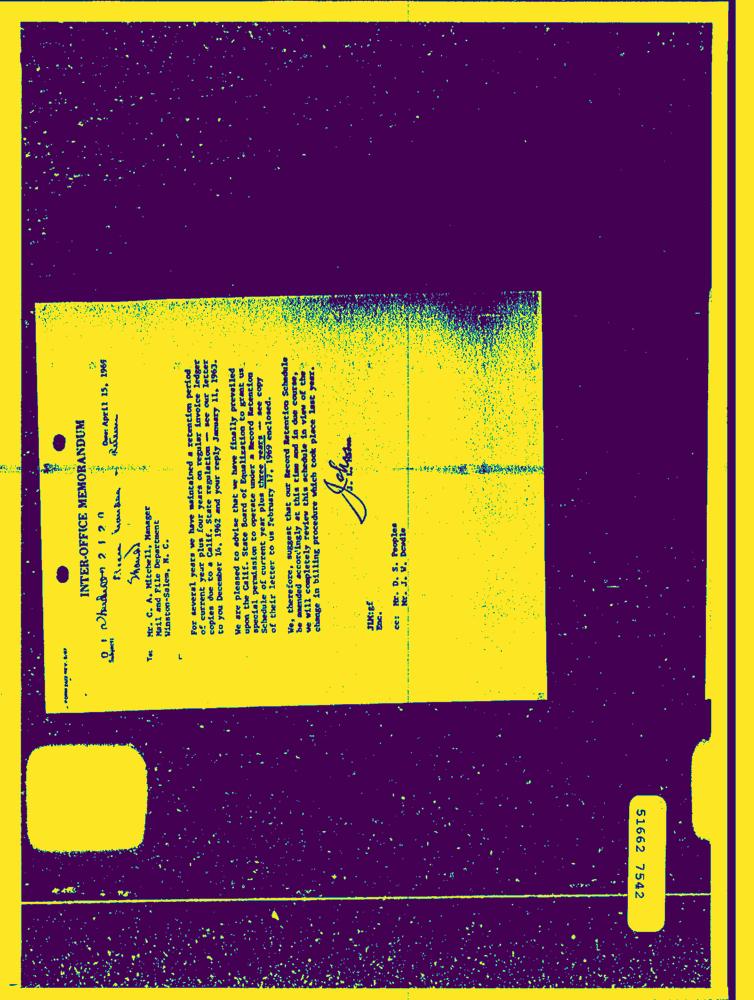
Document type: Letter-Doc